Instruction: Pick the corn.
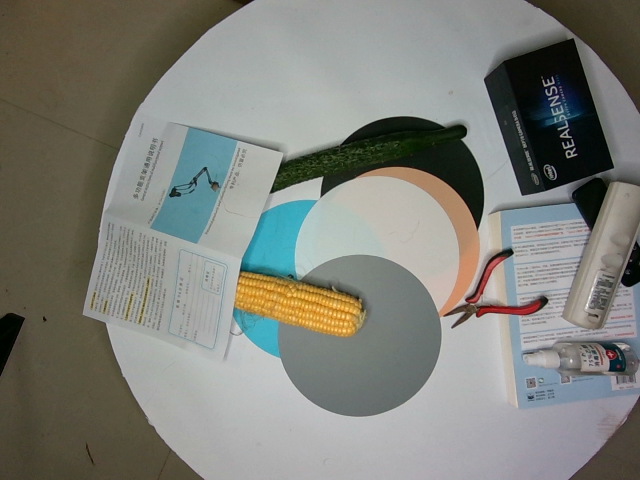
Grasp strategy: vertical